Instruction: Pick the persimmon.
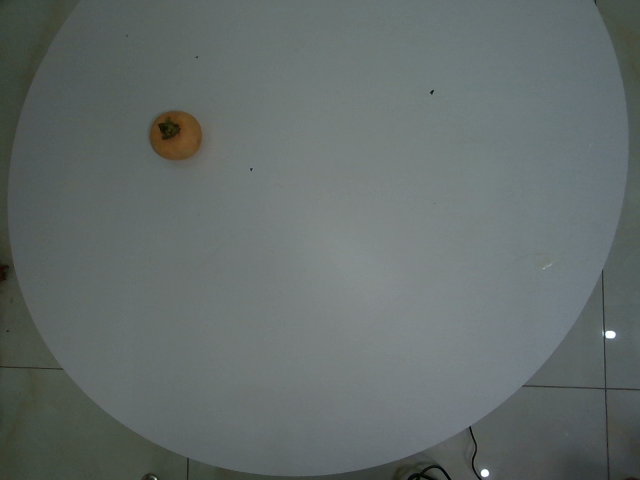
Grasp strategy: vertical